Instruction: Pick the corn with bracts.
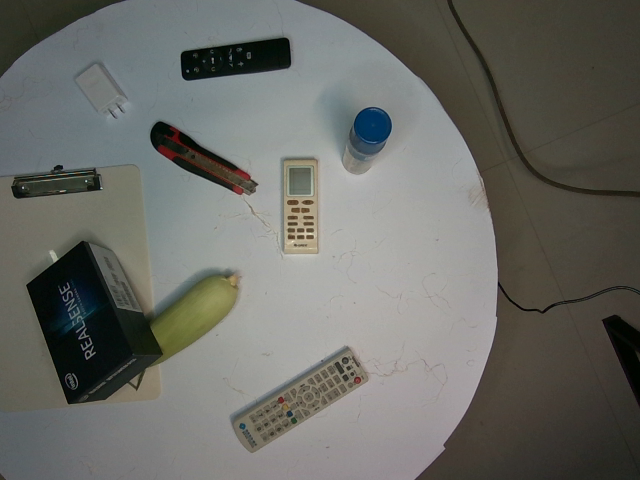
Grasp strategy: vertical